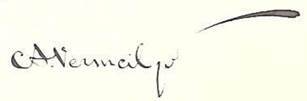
Signature of: antoine vermeil